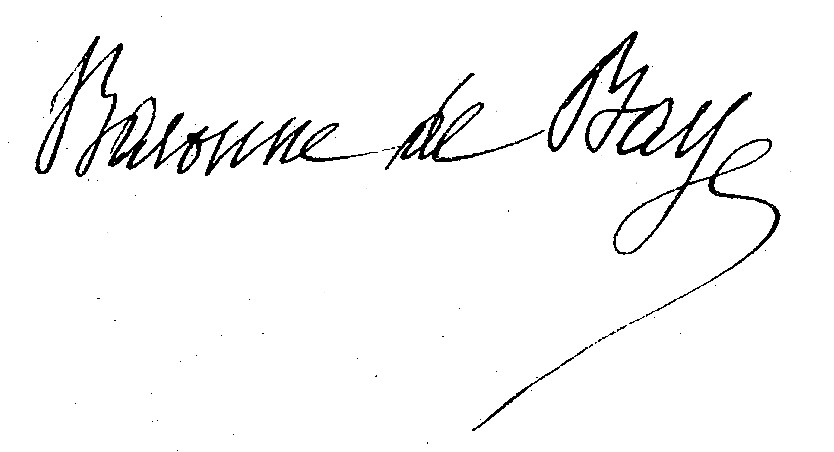
Signature of: marie béatrice de baye